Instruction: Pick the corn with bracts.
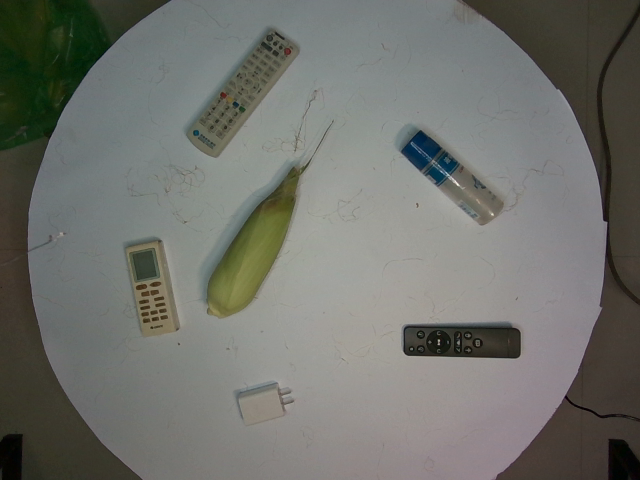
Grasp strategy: vertical